Question: What is the main concern?
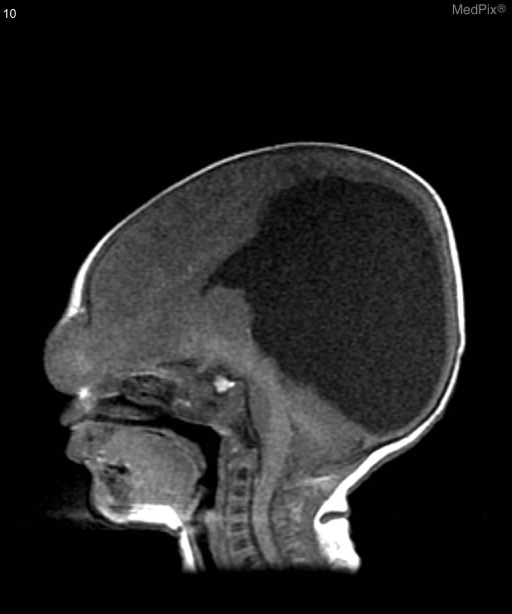
Answer: The findings suggest T1 sagital view showing enlarged posterior lateral ventricles.  The image shows a midline opening of the skull above the bridge of the nose with protrusion of brain parenchyma through the skull defect.

T2 axial views show bilateral asymmetrically enlarged lateral ventricles (right>left).  Brain parenchyma protruding from a midline skull defect at the level of the eyes with CSF communication into the mass.  Parenchymal volume loss noted in parietal, occipital and frontal lobes.. T1 sagittal view showing enlarged posterior lateral ventricle.  The image shows a midline opening of the skull above the bridge of the nose with protrusion of brain parenchyma through the skull defect.. The patient might have a history of 2 day old female infant with midline mass above the nose..